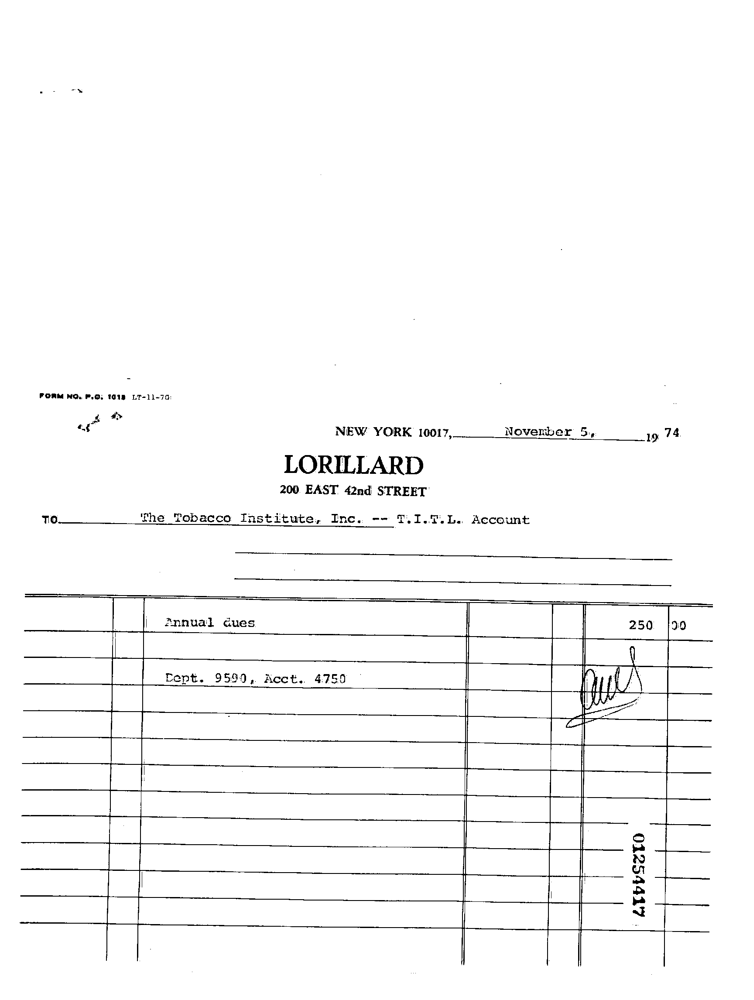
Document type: Invoice